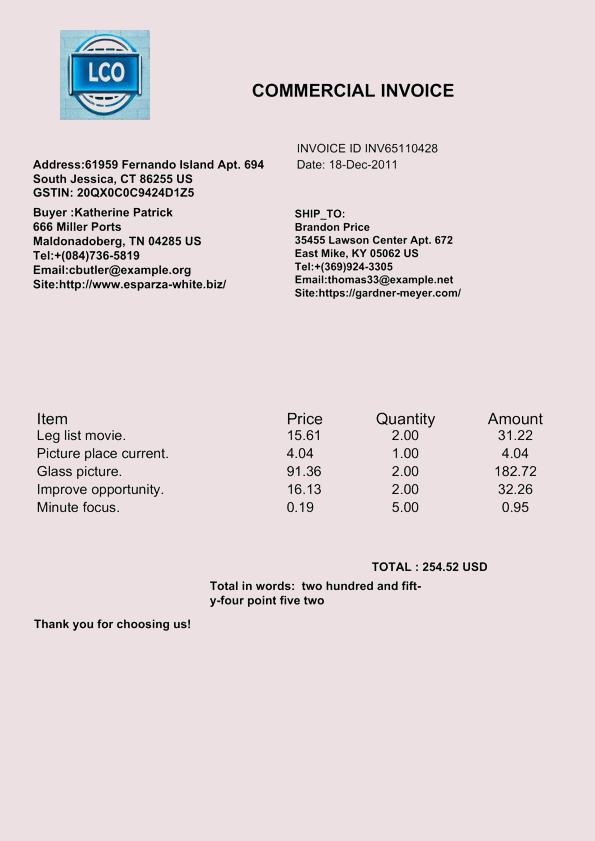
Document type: Invoice